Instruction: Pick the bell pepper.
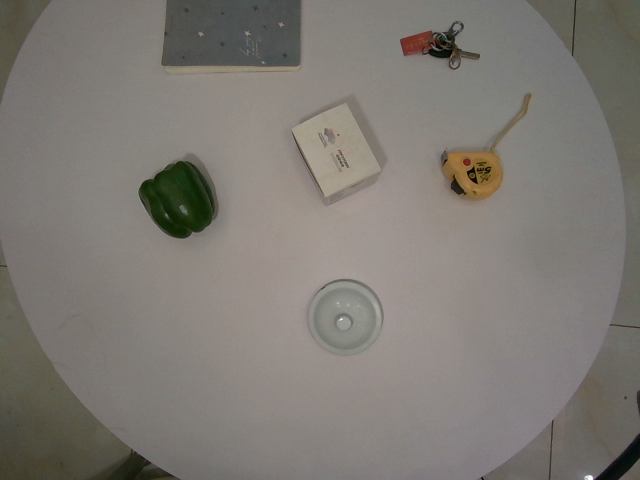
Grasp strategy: vertical